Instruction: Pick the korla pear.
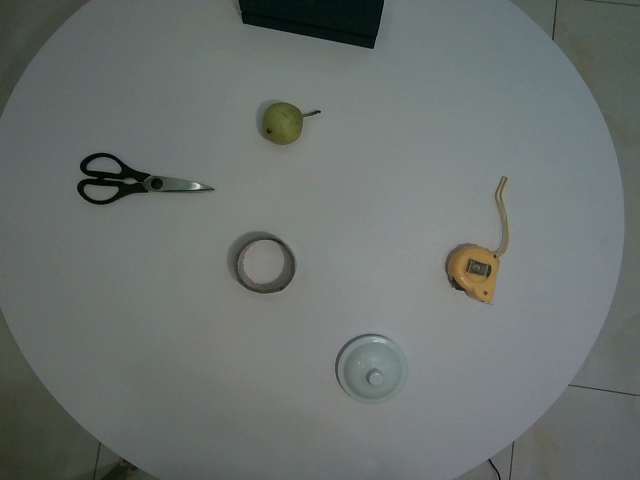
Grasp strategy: vertical